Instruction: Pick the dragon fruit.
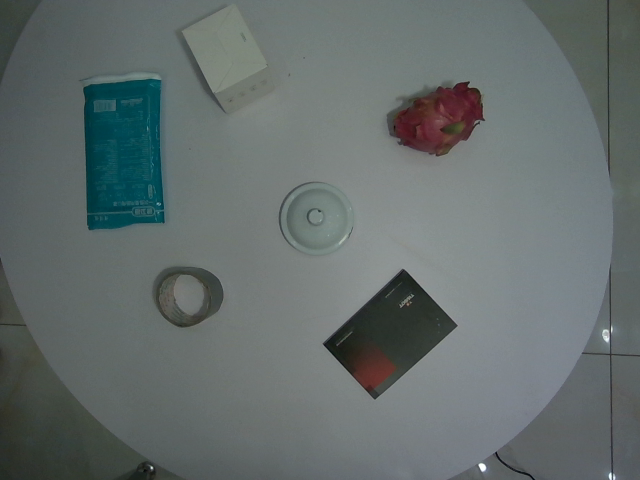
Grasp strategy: vertical